Question: Which state is mentioned in the document?
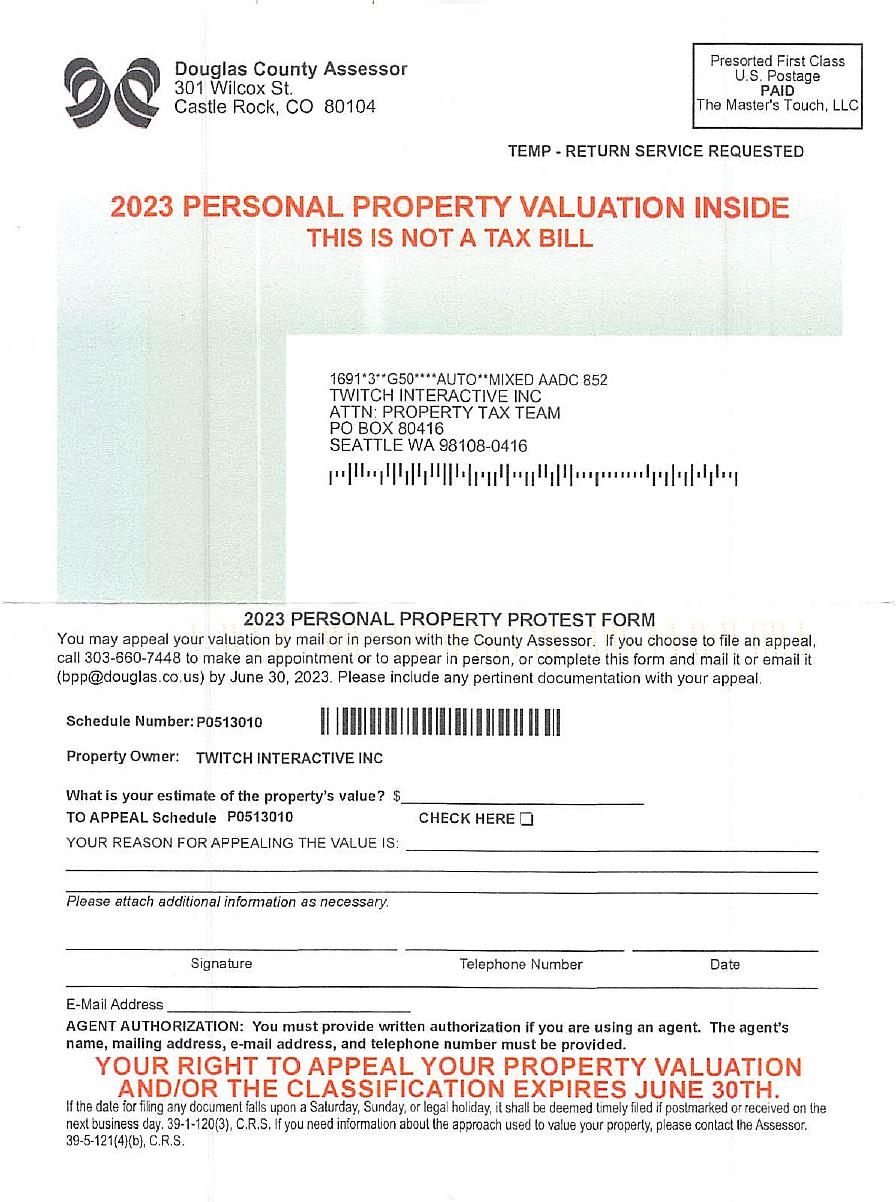
Answer: "CO"